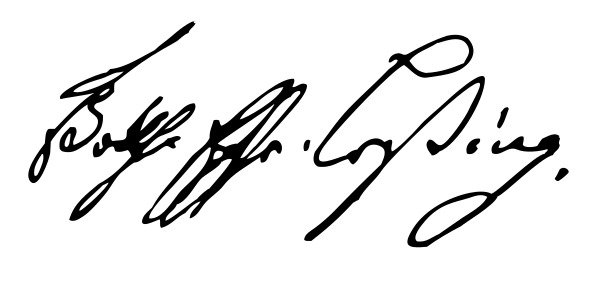
Signature of: gotthold ephraim lessing